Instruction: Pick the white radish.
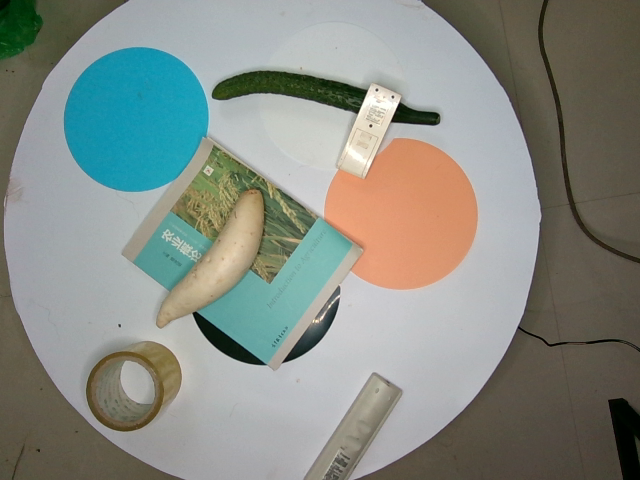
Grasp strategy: vertical